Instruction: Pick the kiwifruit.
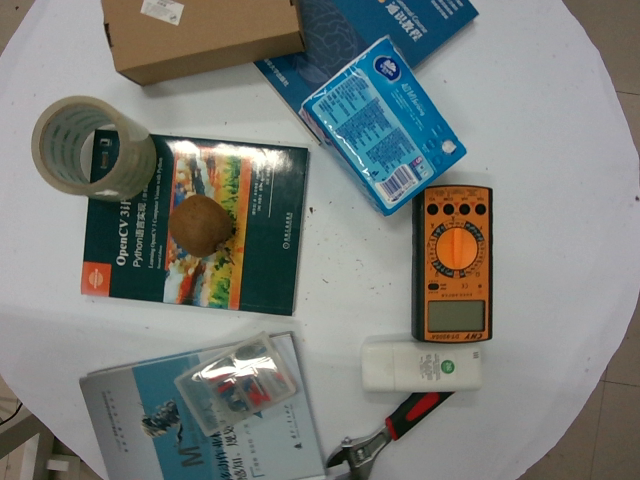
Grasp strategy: vertical